Question: What could the diagnosis suggest?
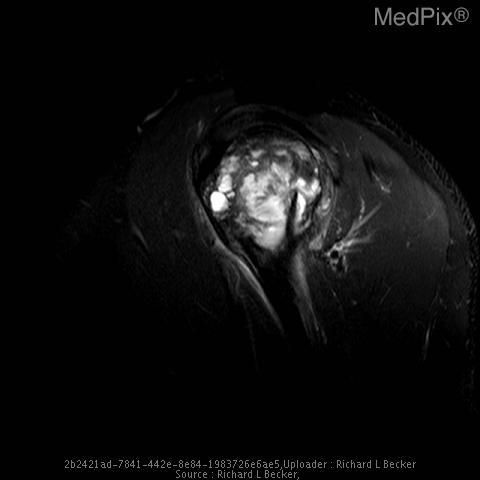
Answer: The possible diagnosis includes •  Giant cell tumor
•  Aneurysmal bone cyst - usually skeletally immature patient, should have no solid components on MRI
•  Intraosseus ganglion - usually older patient and has sclerotic margin, no solid components on MRI
•  Chondroblastoma - usually skeletally immature patient, smaller and centered on epiphysis, usually has a sclerotic margin and often contains calcifications
•  Chondromyxoid fibroma - more rare, typically metaphyseal location but without subarticular extension, usually sclerotic margin.